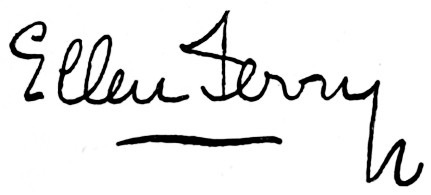
Signature of: ellen terry